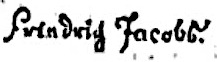
Signature of: christian friedrich wilhelm jacobs